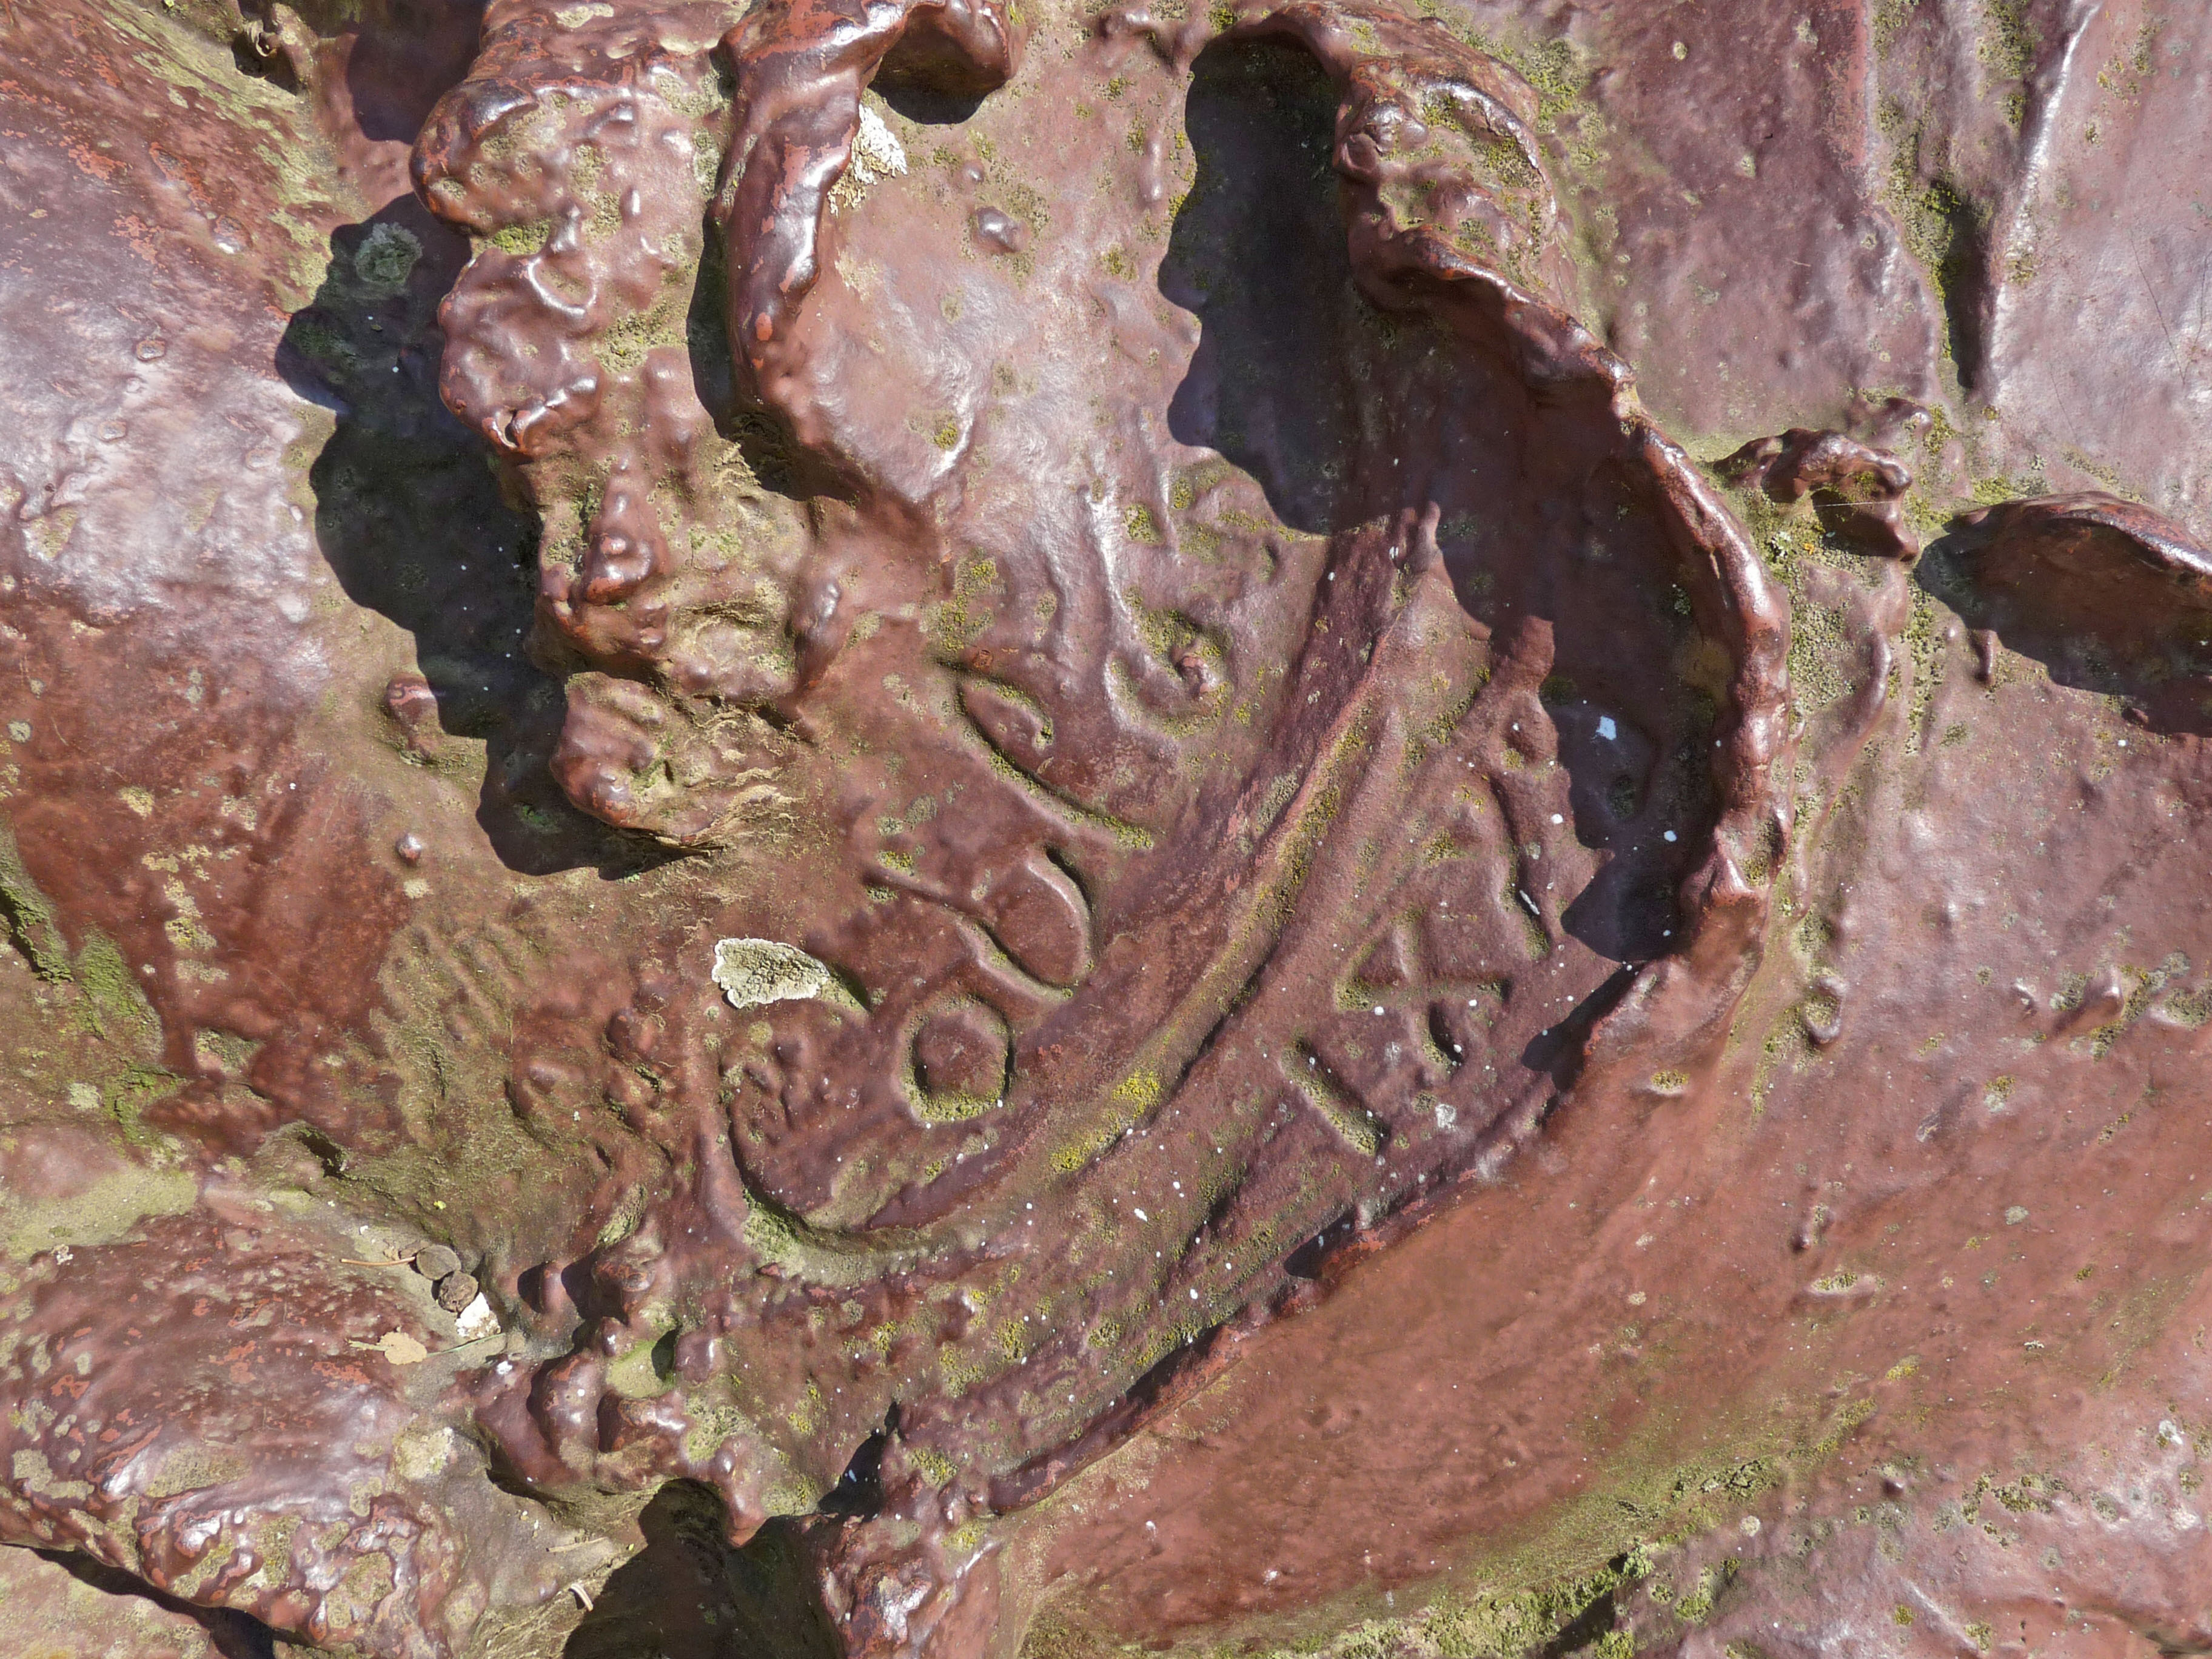
Signature of: jean coulon